Question: What is the name of the tenant mentioned in the document?
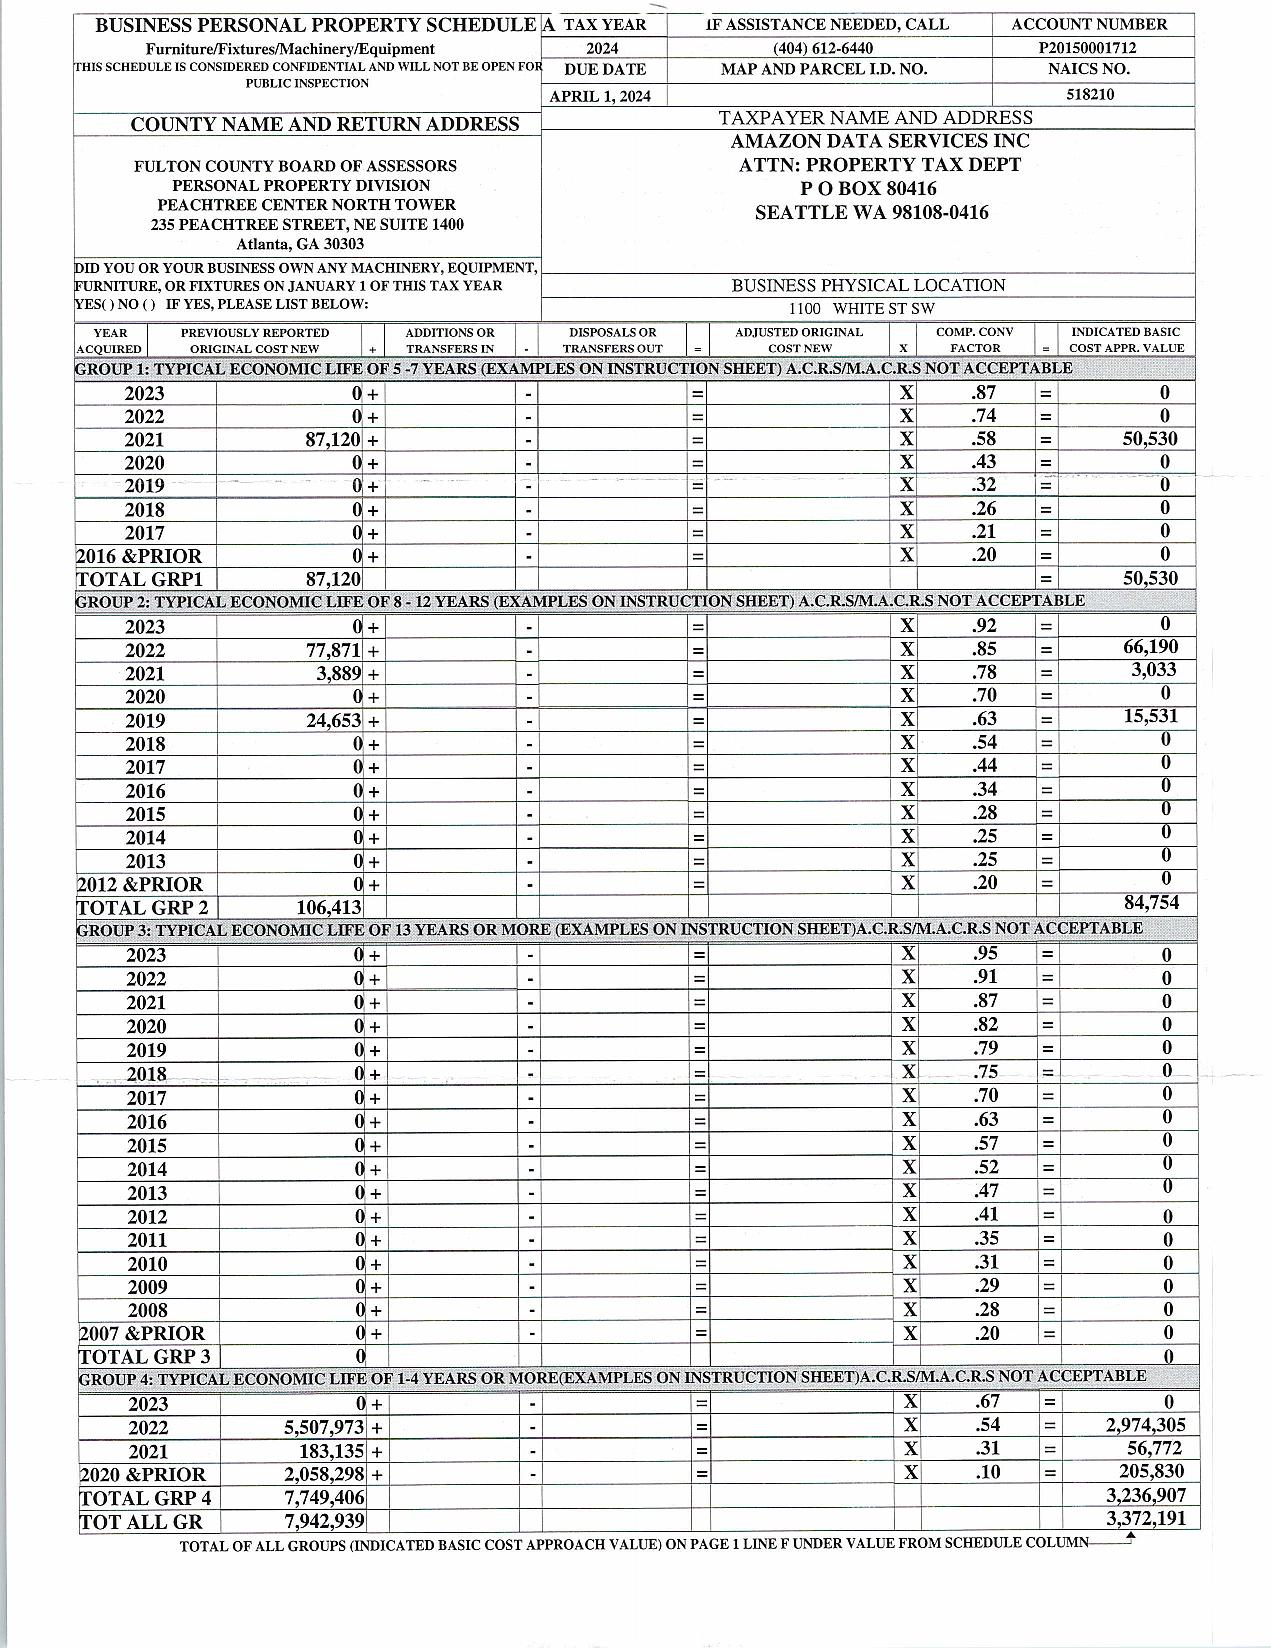
Answer: "AMAZON DATA SERVICES INC ATTN: PROPERTY TAX DEPT P O BOX 80416 SEATTLE WA 98108-0416"